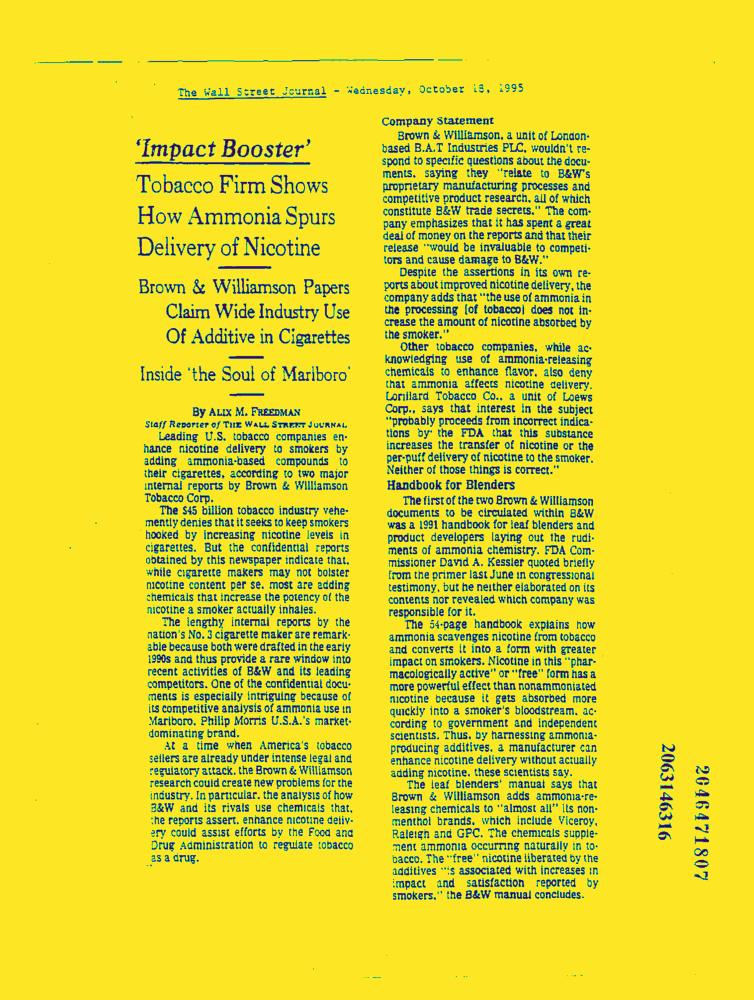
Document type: News-Article